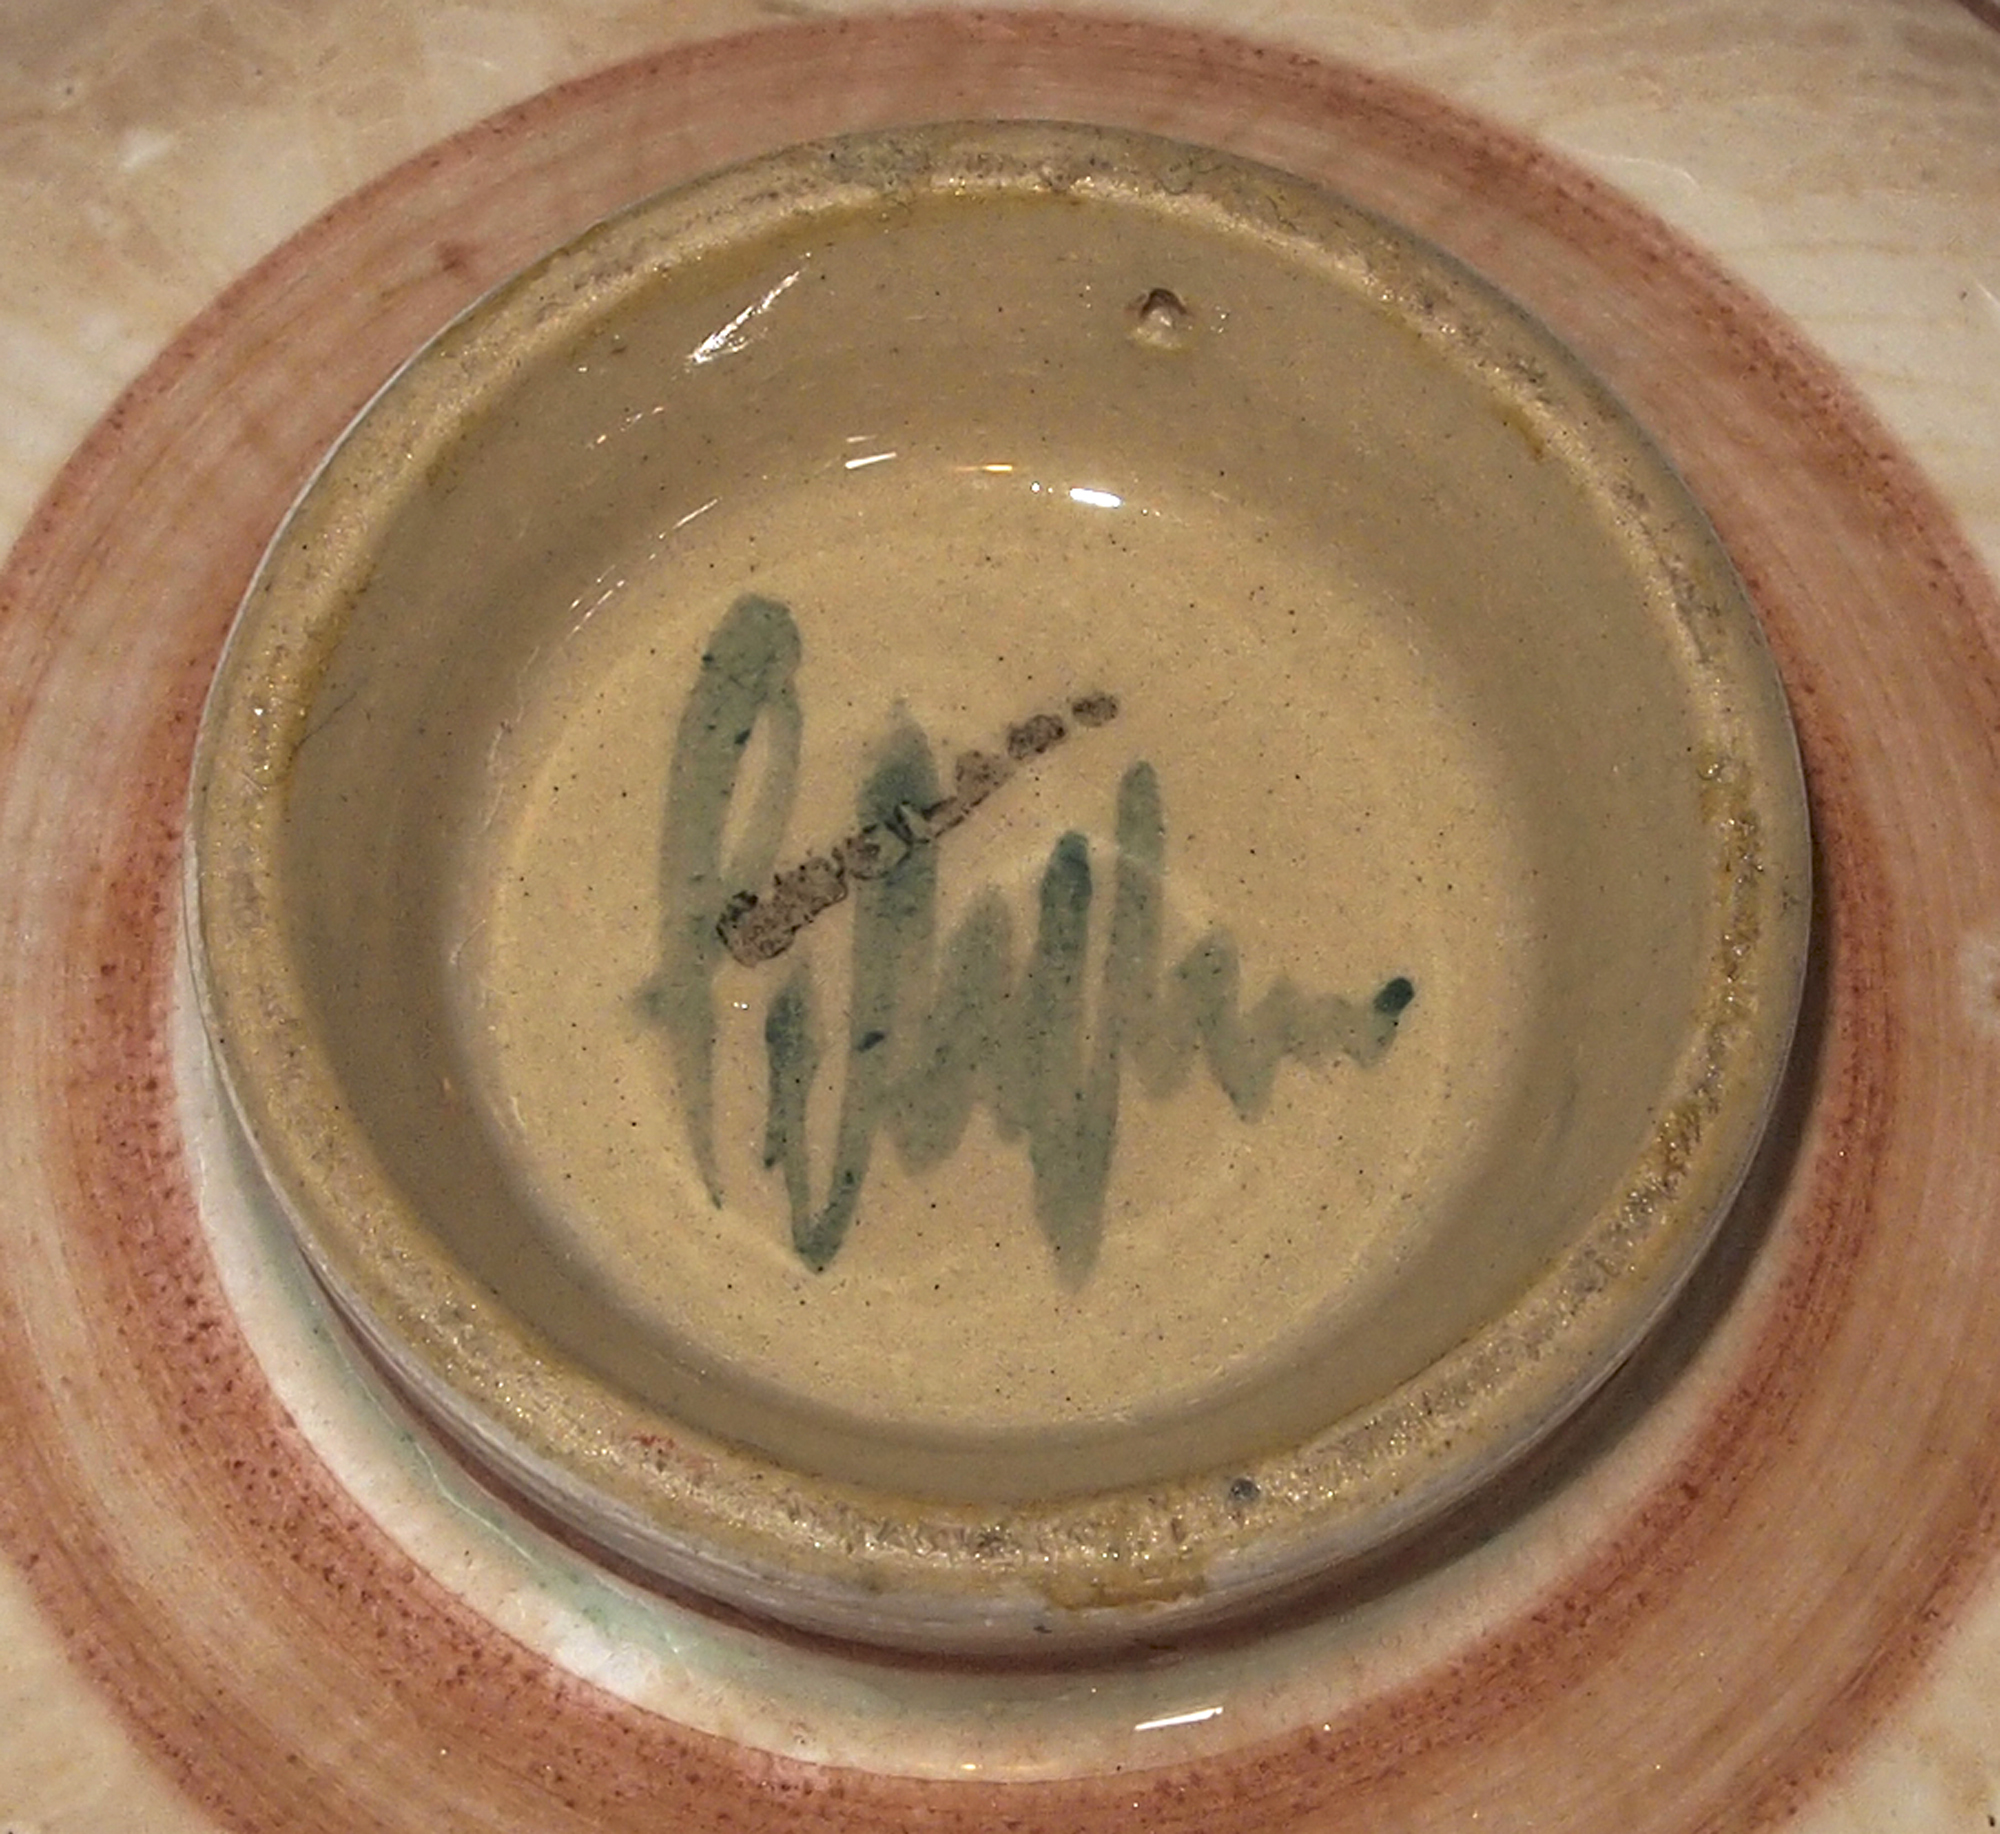
Signature of: glyn colledge